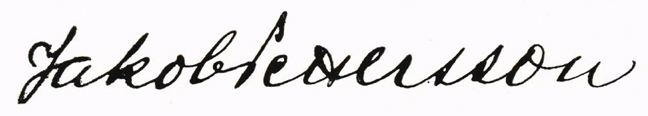
Signature of: jakob pettersson